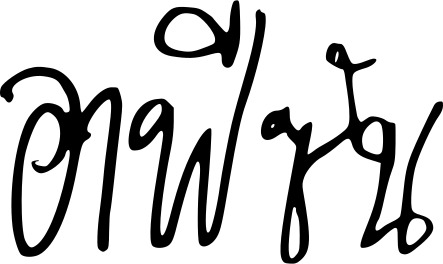
Signature of: jirayut afisan